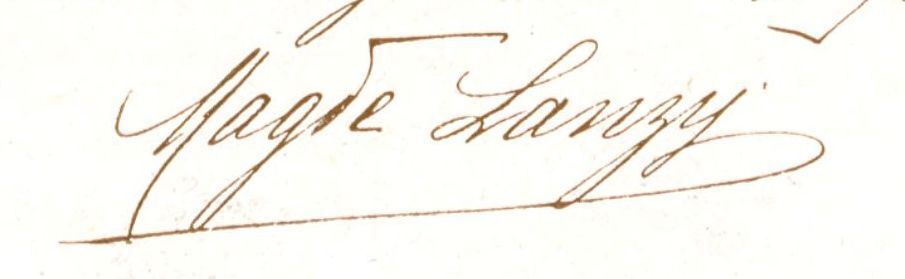
Signature of: madge lanzy